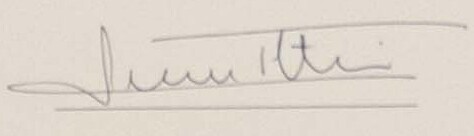
Signature of: luis petri